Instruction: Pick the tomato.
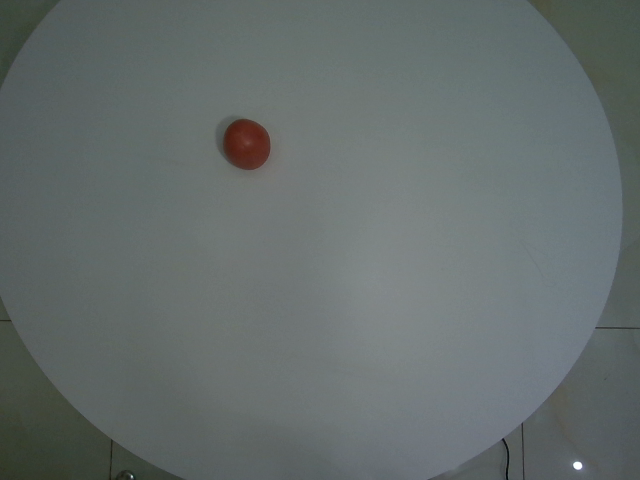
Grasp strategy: vertical